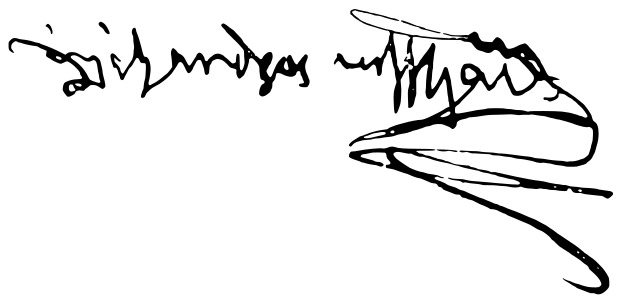
Signature of: alexander ypsilantis